Identify and extract the amount in words, amount in numbers, payee name, cheque date, and bank name from the image.
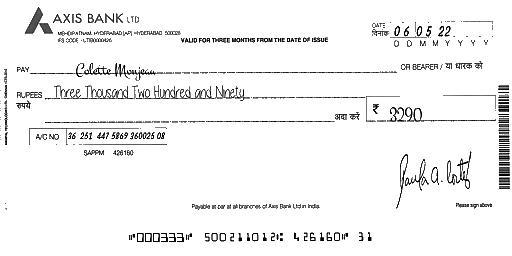
amt_in_words: Three Thousand Two Hundred and Ninety
amt_in_figures: 3290
payee_name: Colette Monjeau
bank_name: AXIS BANK
cheque_date: 06/05/22